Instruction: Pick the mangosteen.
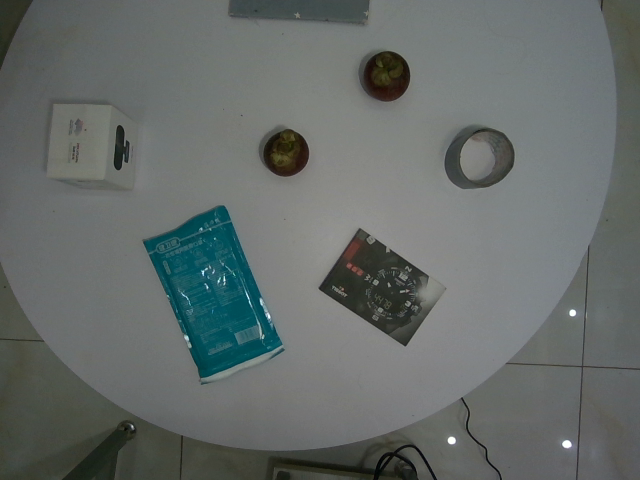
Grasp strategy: vertical